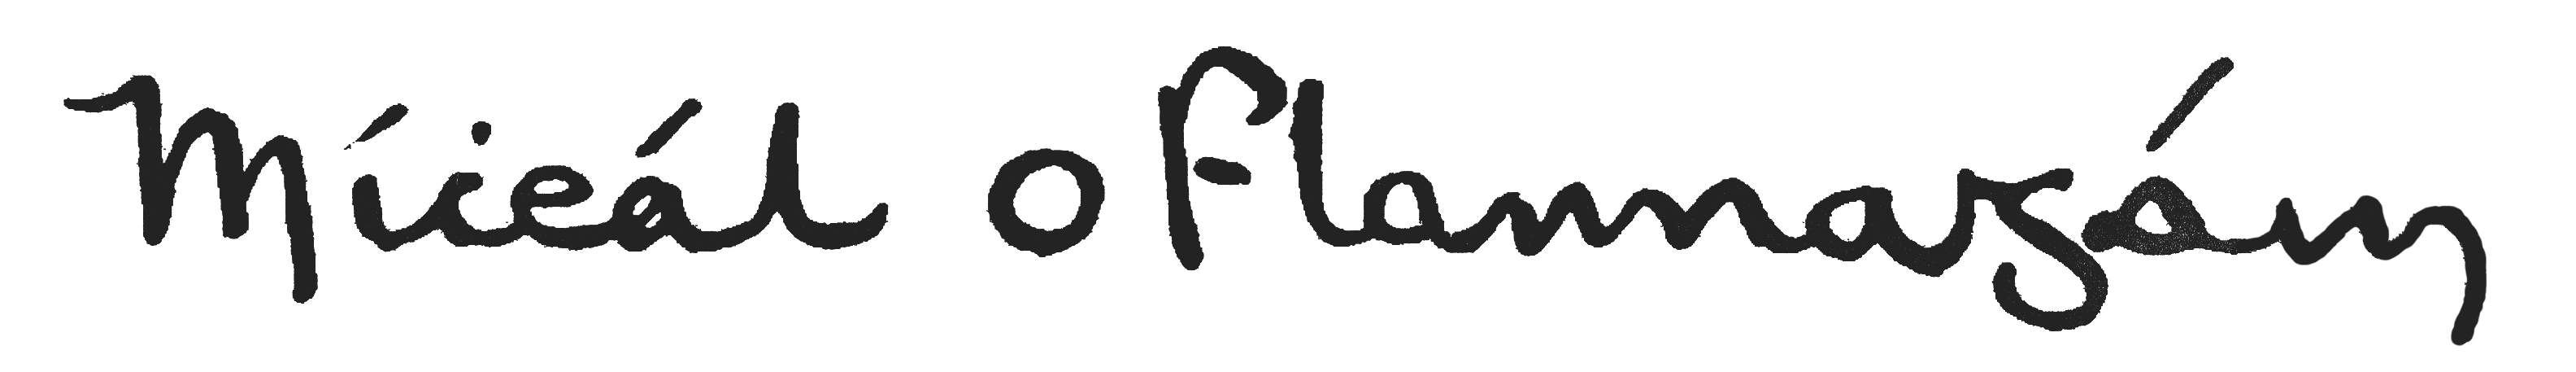
Signature of: michael o flanagan